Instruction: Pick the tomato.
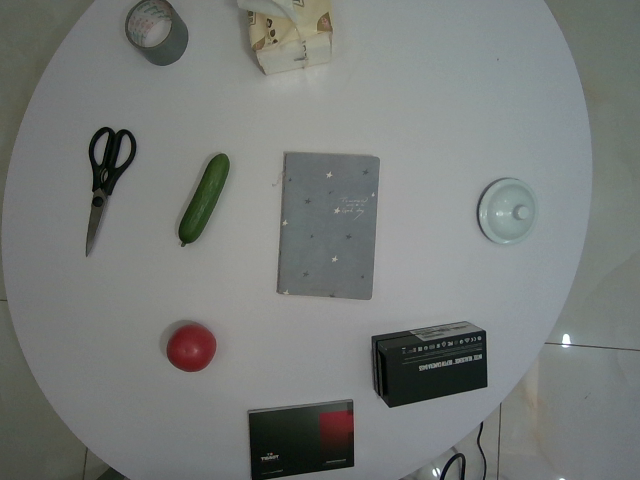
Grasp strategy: vertical